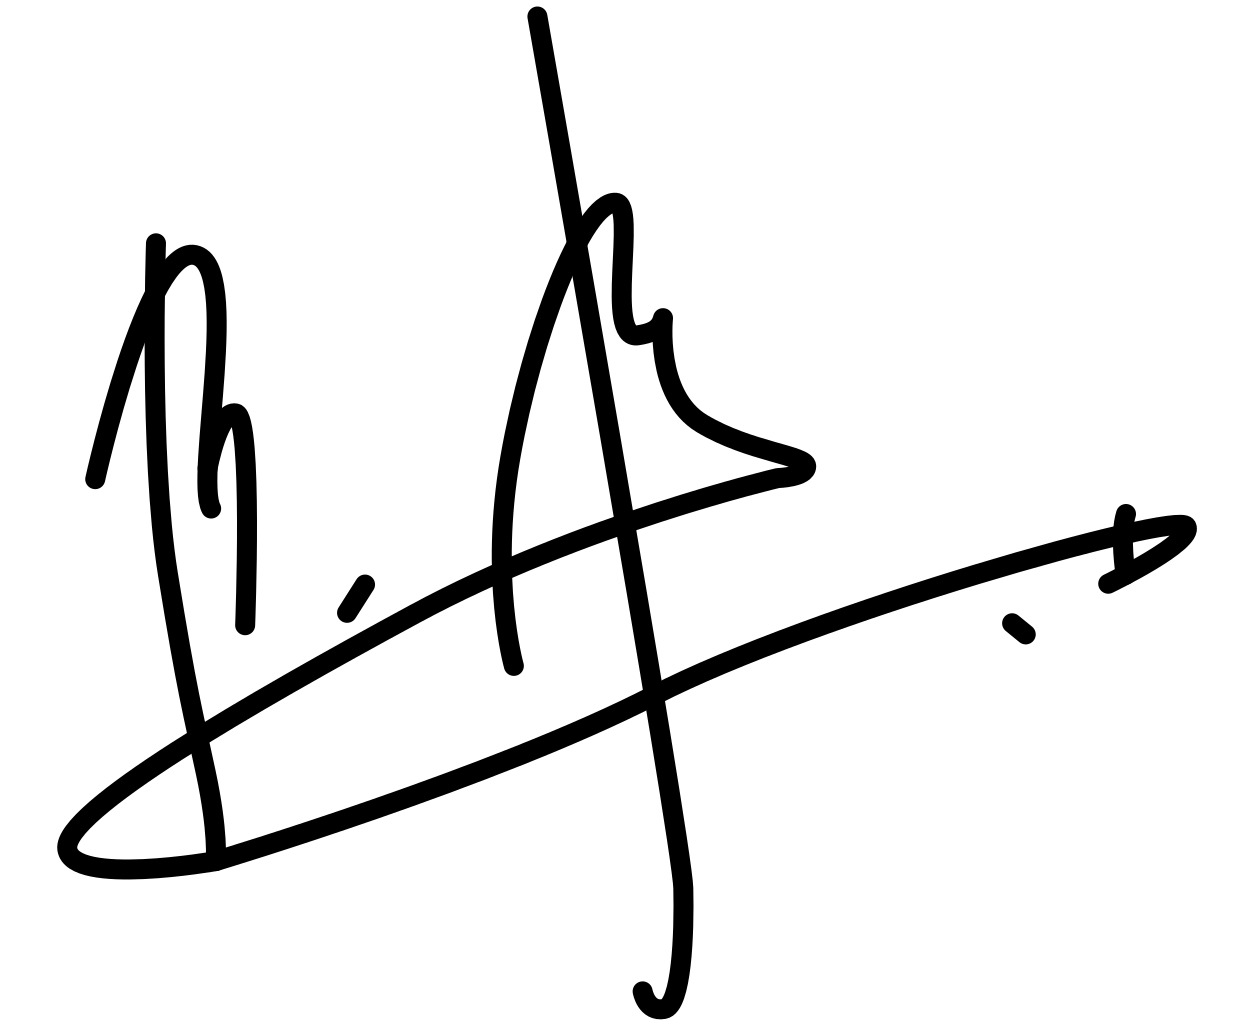
Signature of: volodymyr zelenskyy